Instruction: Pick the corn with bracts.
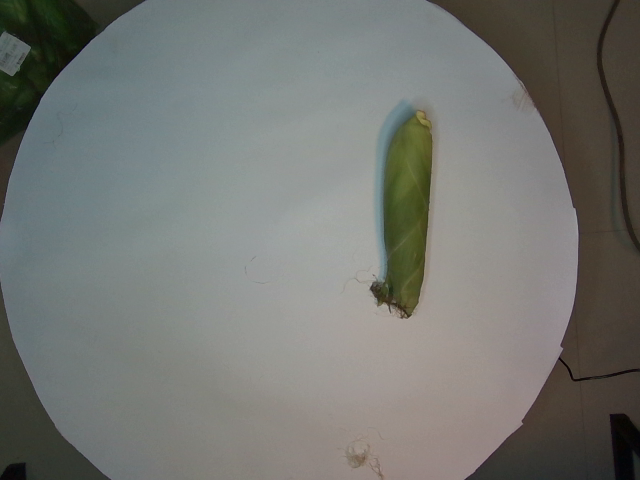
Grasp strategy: vertical